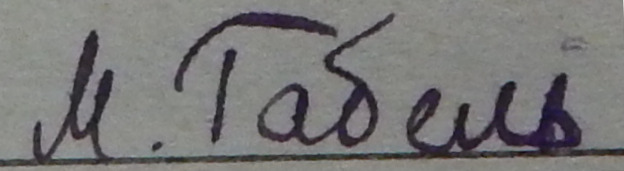
Signature of: margarita orestovna gabel